Question: What type of tax is indicated in the document, personal property or real estate?
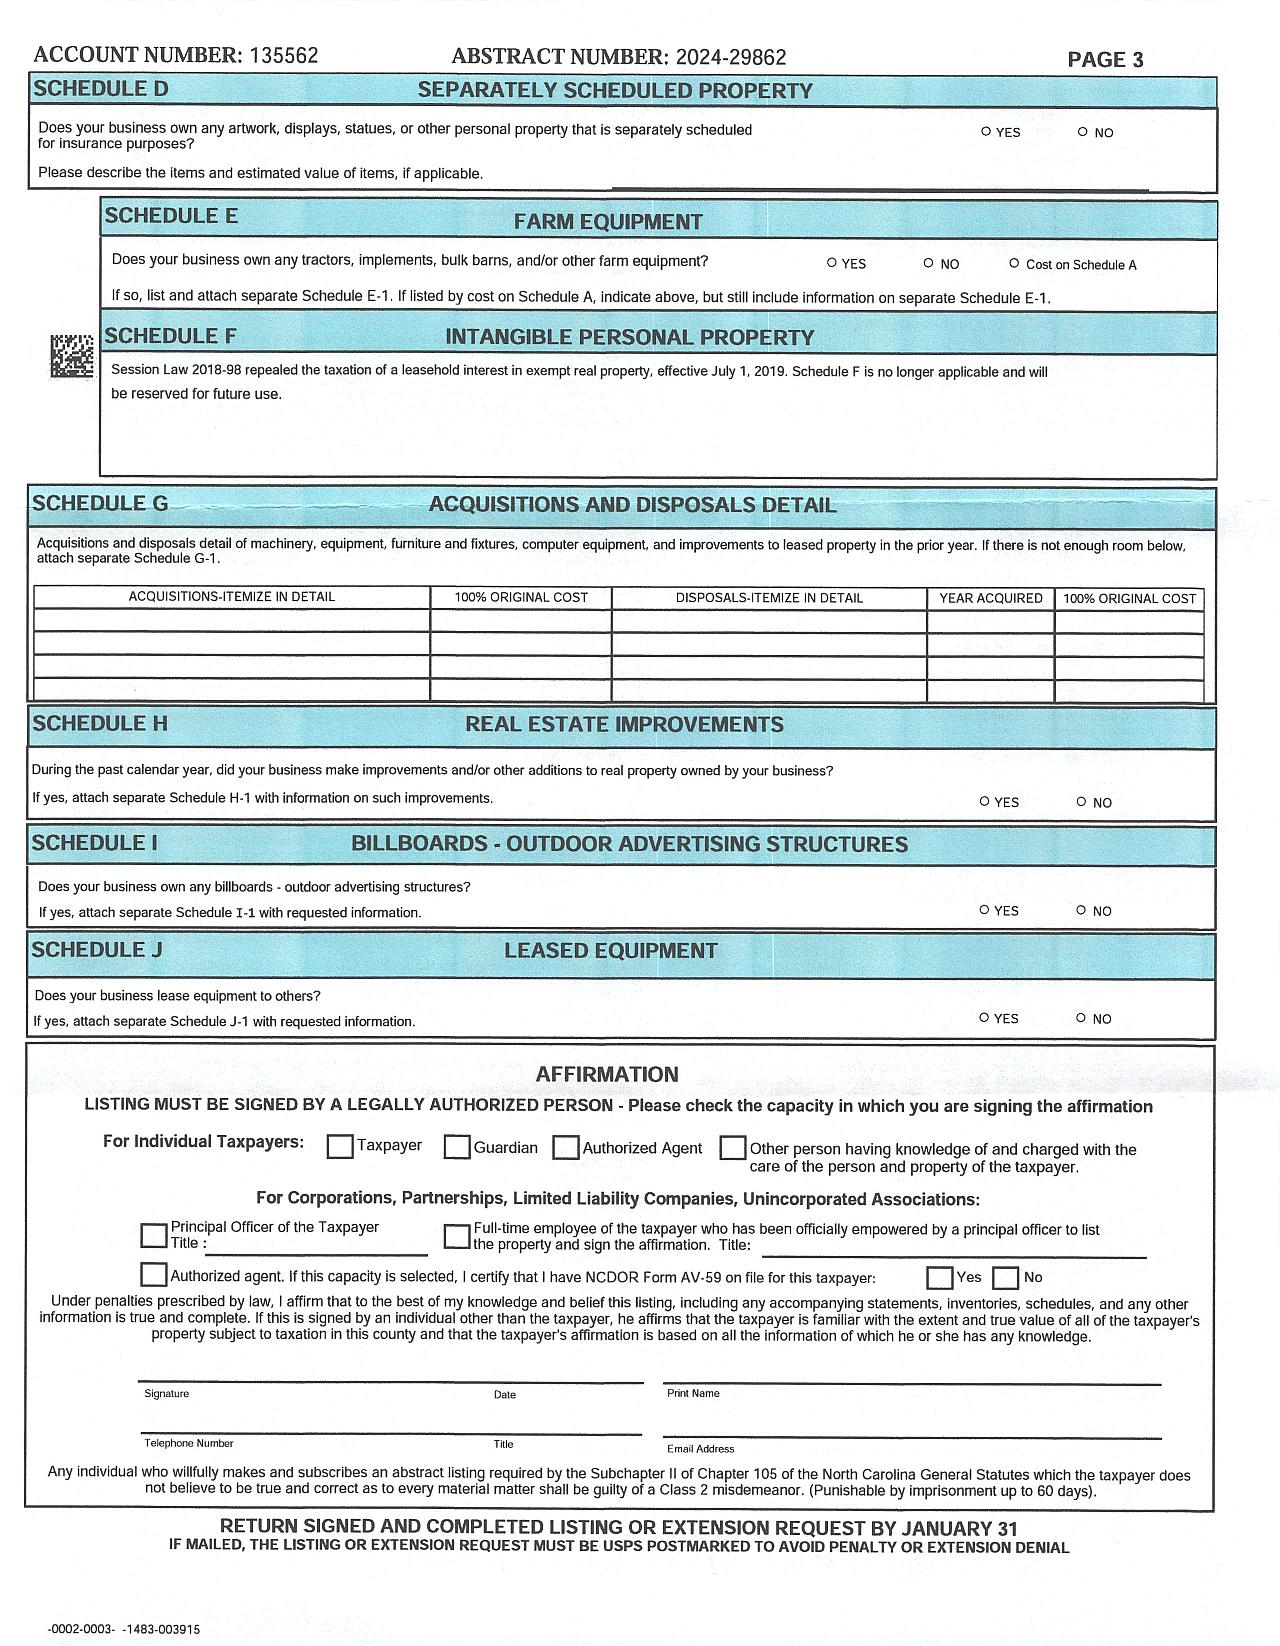
Answer: "Personal Property"